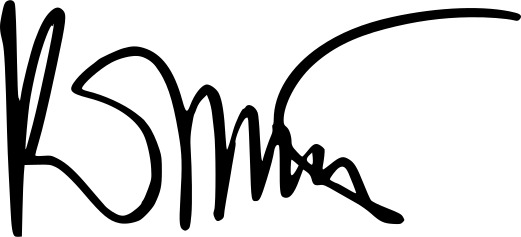
Signature of: grzegorz rosiński